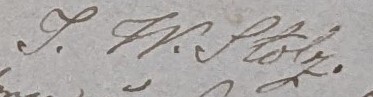
Signature of: q123370643